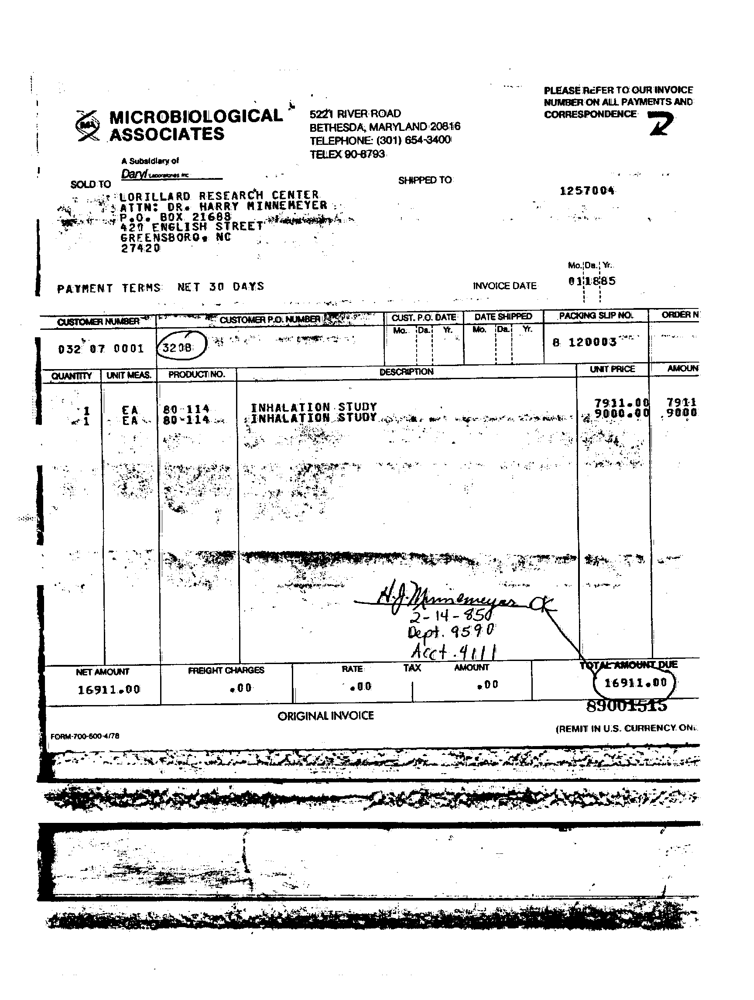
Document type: Invoice